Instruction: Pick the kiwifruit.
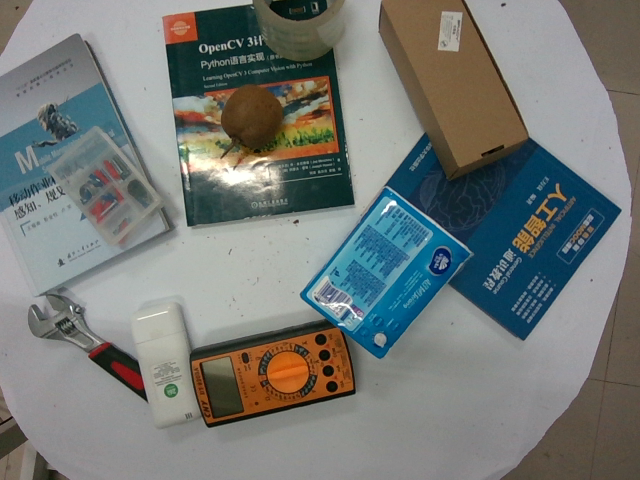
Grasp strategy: vertical